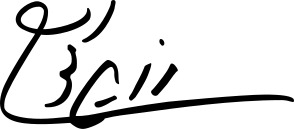
Signature of: abdolhossein zarrinkoob